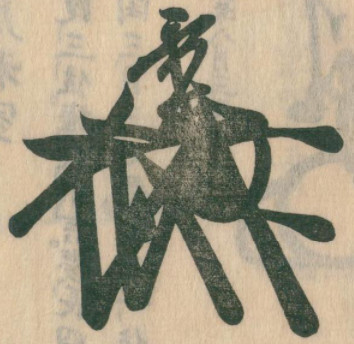
Signature of: toyotomi hidenaga